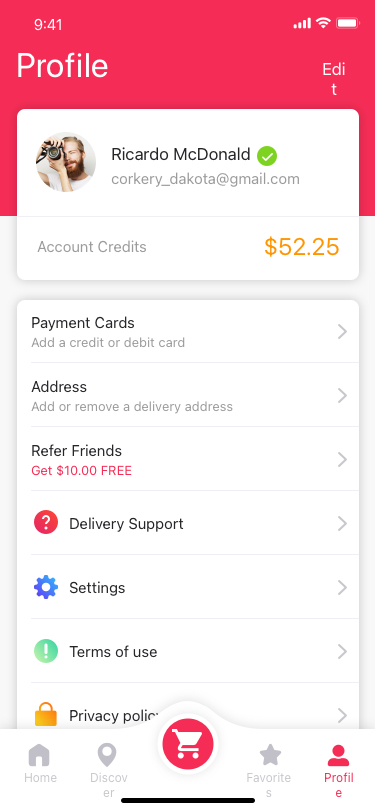
Text in this UI design:
Profile
Edit
Account Credits
$52.25
Ricardo McDonald
corkery_dakota@gmail.com
Payment Cards
Add a credit or debit card
Address
Add or remove a delivery address
Refer Friends
Get $10.00 FREE
Delivery Support
Settings
Terms of use
Privacy policy